Question: Explain the disease:
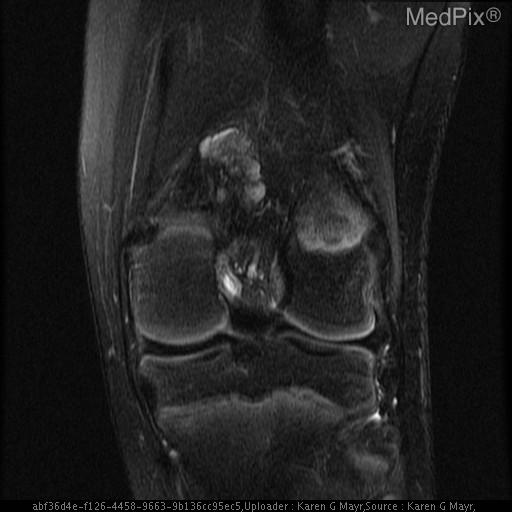
Answer: The disease is discussed as: •  Lesions/Condition:  Osteochondroma

Tumor Growth:  Lesions grow by enchondral ossification of proliferating cartilage cells in its cap.  The tumor will continue to enlarge during skeletal growth, but typically becomes latent at skeletal maturity.

•  Synonyms:  Osteocartilaginous Exostosis

•  Common  Locations:  The most common site of origin for an osteochondroma is the metaphysis at bony sites of tendon and ligamentous attachments.  Common sites include distal femur, proximal humerus, proximal tibia but also may occur less frequently in the pelvis, scapula, spine or any bone preformed in cartilage.

•  Demographics:  Typically occur in first to third decades with prevalence greater in males than in females.  It is the most common skeletal tumor in children with an occurrence of 1 in 200.   They may be solitary or multiple and they may arise spontaneously.

•  Gross  Morphology:  Osteochondromas vary in size.  The average lesion arising from tubular bones is approximately 4cm.  Osteochondromas arising from flat bones tend to be larger with a higher likelihood of malignant transformation.

•  Histology:  Pathologic sections show osteochondromas to have a cartilaginous cap.  Histologically, the cartilaginous cap is identical to the physeal growth plate.  During active growth, the cap is composed of hyaline cartilage.  The thickness of the cap is correlated with the age of the patient, and the cap decreases in size as patient’s age.    In children and adolescents, the cap may be as thick as 3cm, whereas in older patients, it may be thin.  A thick cartilaginous cap (>1cm) in an adult should raise the possibility of malignant transformation (usually chondrosarcomas)

•  Radiology:  Plain radiographic appearances of an osteochondroma are those of a pedunculated or sessile bony excrescence with well-defined margins.  In adults, the cartilage cap often contains flecks of calcification. Continuity of the osteochondroma with the medullary canal is a characteristic finding,  particularly obvious in long bones.   MR imaging is able to detect continuity of the cortical and medullary bone in the outgrowth with that of the parent bone.  This finding is diagnostic of an osteochondroma.  Of greatest utility in the functionality of the MR is the ability to precisely identify and measure the cartilaginous cap of an osteochondroma using T2 weighted spin echo images.  These measurements can be used to supply information regarding the likelihood of malignant changes.

•  Prognosis  and  Treatment:  Most solitary osteochondromas are discovered in children and adolescents  and are painless, slow-growing masses and require no treatment.  Significant symptoms may occur as a result of complications such as fracture, bony deformity, mechanical joint problems, and vascular or neurologic compromise.  Appreciable morbidity is related to resection of osteochondromas and corrective surgery on the osseous deformity.  Resections are typically only performed on mature bone due to the risk of damage to the epiphyseal growth plate resulting in severe growth deformity in the affected bone.  Serial radiographs are performed to monitor for malignant transformation which is estimated at 1% for solitary osteochondromas.  The most common resulting malignant tumor is a chondrosarcoma.